Question: What might the diagnosis be?
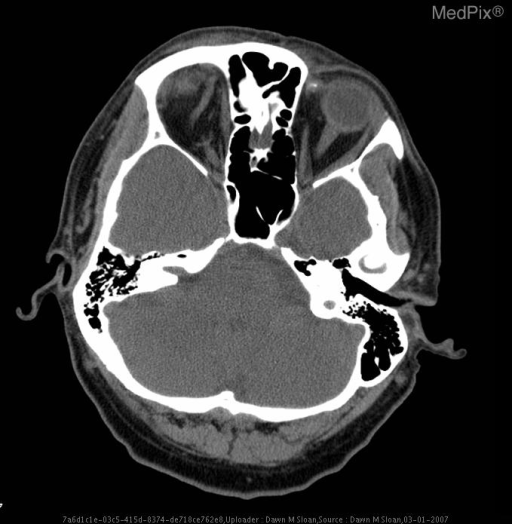
Answer: The possible diagnosis includes •  Cerebellar embolic Infarction
•  Vertebral artery dissection.